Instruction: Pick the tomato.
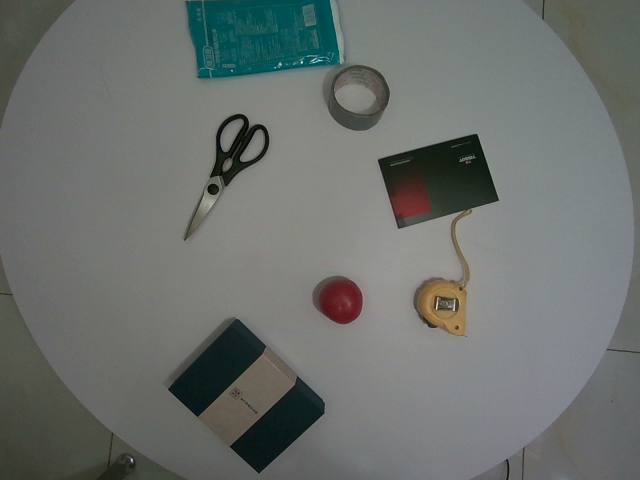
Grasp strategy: vertical